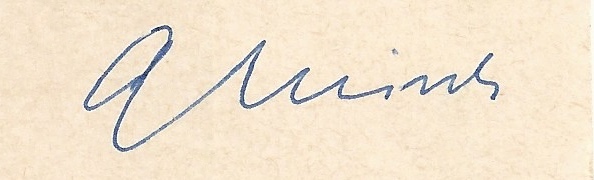
Signature of: georg misch